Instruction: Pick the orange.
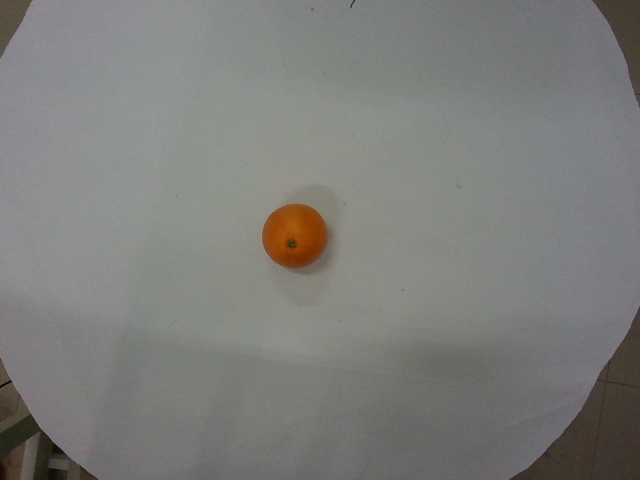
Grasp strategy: vertical